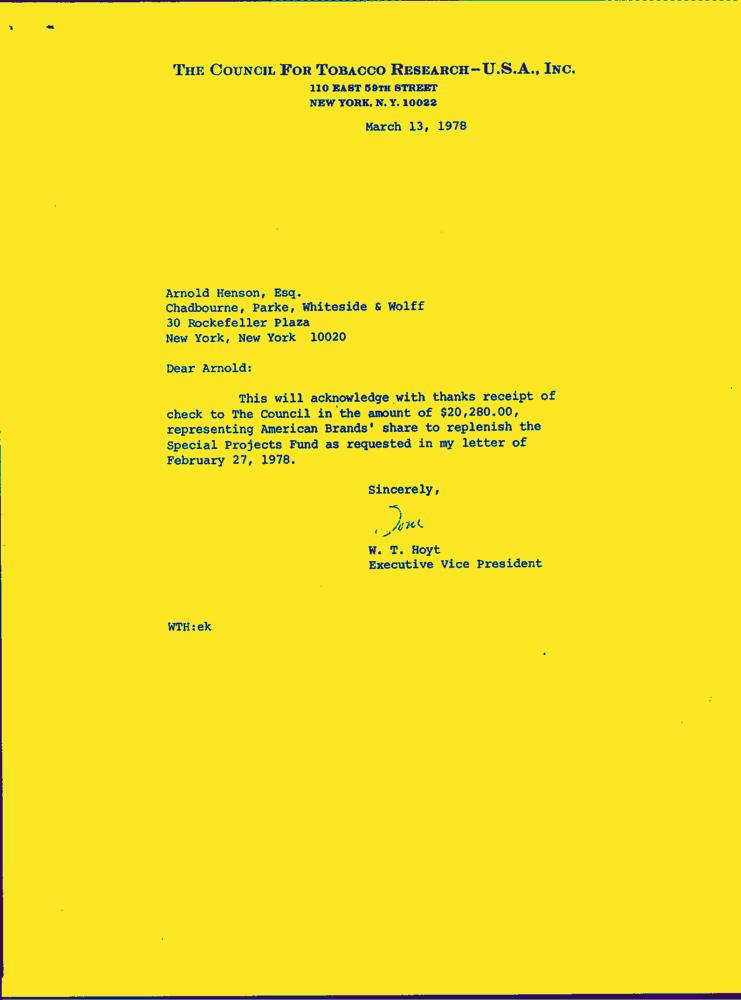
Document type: Letter-Doc